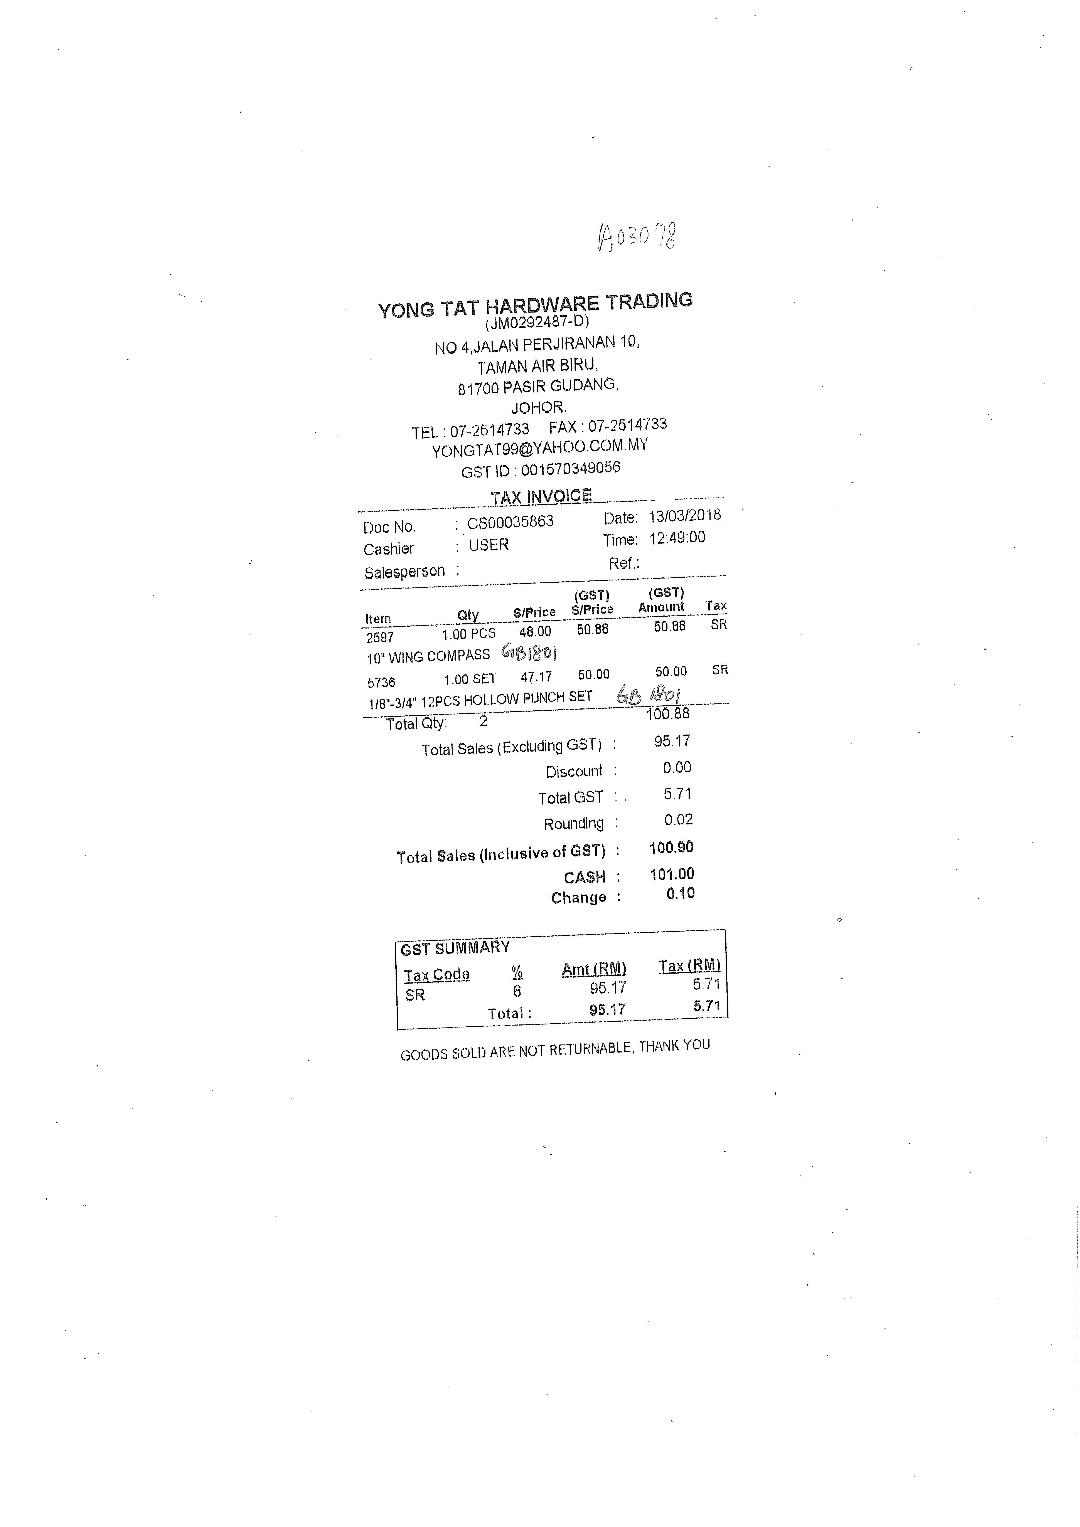
YONG TAT HARDWARE TRADING
GOODS SOLD ARE NOT RETURNABLE,THANK YOU
(JM0292487-D)
NO4,JALAN PERJIRANAN 10,
TAMAN AIR BIRU,
81700 PASIR GUDANG,
JOHOR.
TEL : 07-2614733
FAX : 07-2514733
YONGTAT99@YAHOO.COM.MY
GST ID : 001570349056
TAX INVOICE
DOC NO.
: CS00035863
DATE: 13/03/2018
CASHIER
: USER
TIME: 12:49:00
SALESPERSON:
REF:
(GST)
(GST)
ITEM
QTY
S/PRICE
S/PRICE
AMOUNT
TAX
2697
1.00 PCS
48.00
50.88
50.88
SR
10"WING COMPASS
5736
1.00 SET
47.17
60.00
50.00
SR
1/8"-3/4" 12PCS HOLLOW PUNCH SET
TOTAL QTY:
2
100.88
TOTAL SALES(EXCLUDING GST) :
95.17
DISCOUNT :
0.00
TOTAL GST :
5.71
ROUNDLNG :
0.02
TOTAL SALES(INCLUSIVE OF GST) :
100.90
CASH :
101.00
CHANGE :
0.10
GST SUMMARY
TAX CODE
%
AMT(RM)
TAX(RM)
SR
6
95.17
5.71
TOTAL :
95.17
5.71